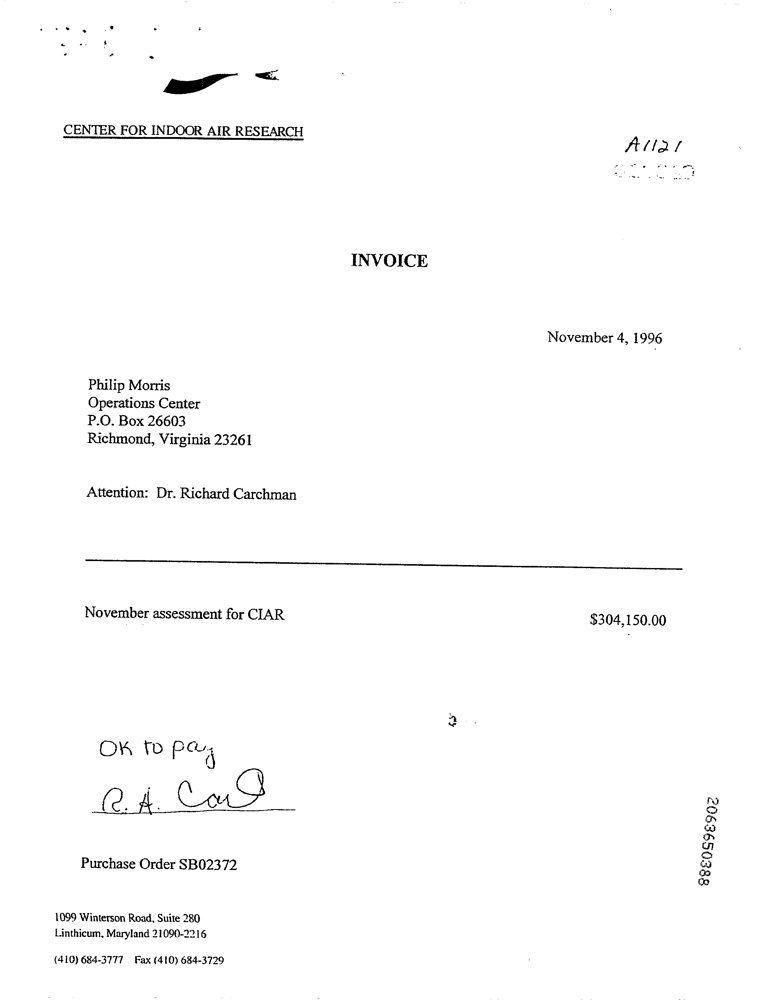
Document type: Invoice